Question: How is the history relevant to the case?
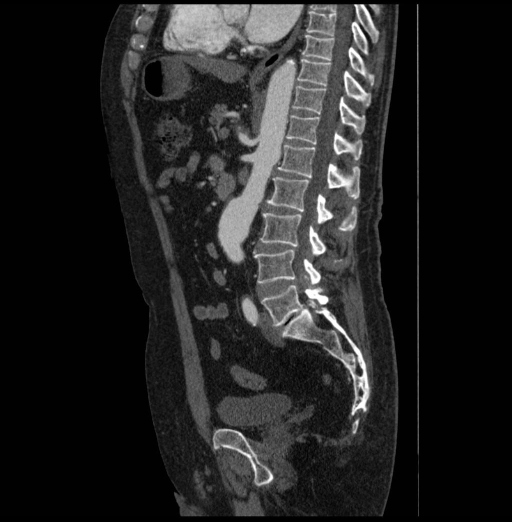
Answer: The patient's history of A 75-year-old white man with a history of smoking and mid-abdomen pain. is key in understanding the case.